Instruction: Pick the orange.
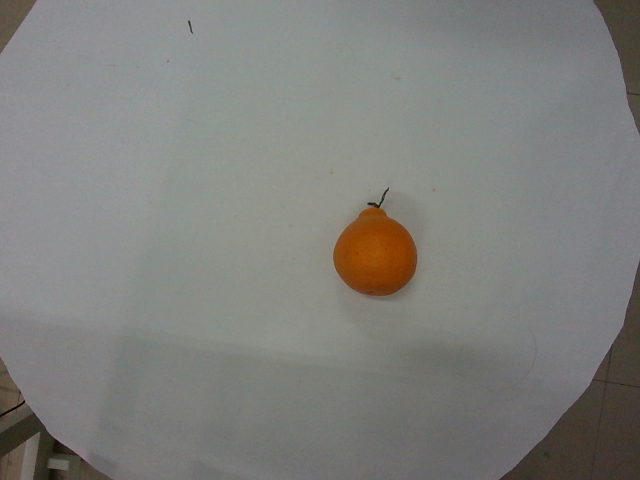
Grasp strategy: vertical